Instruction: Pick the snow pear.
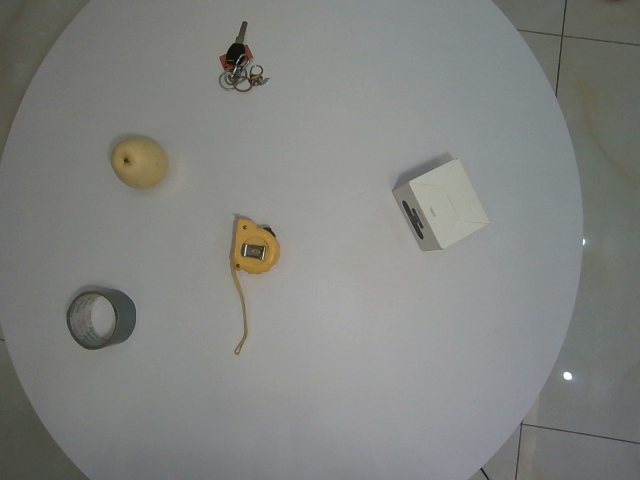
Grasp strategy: vertical